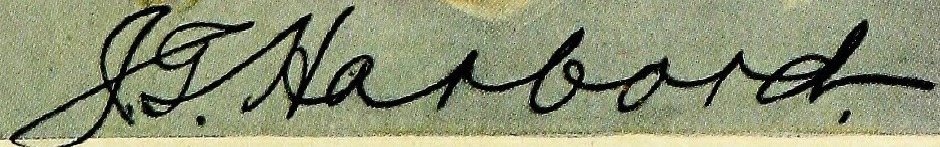
Signature of: james harbord